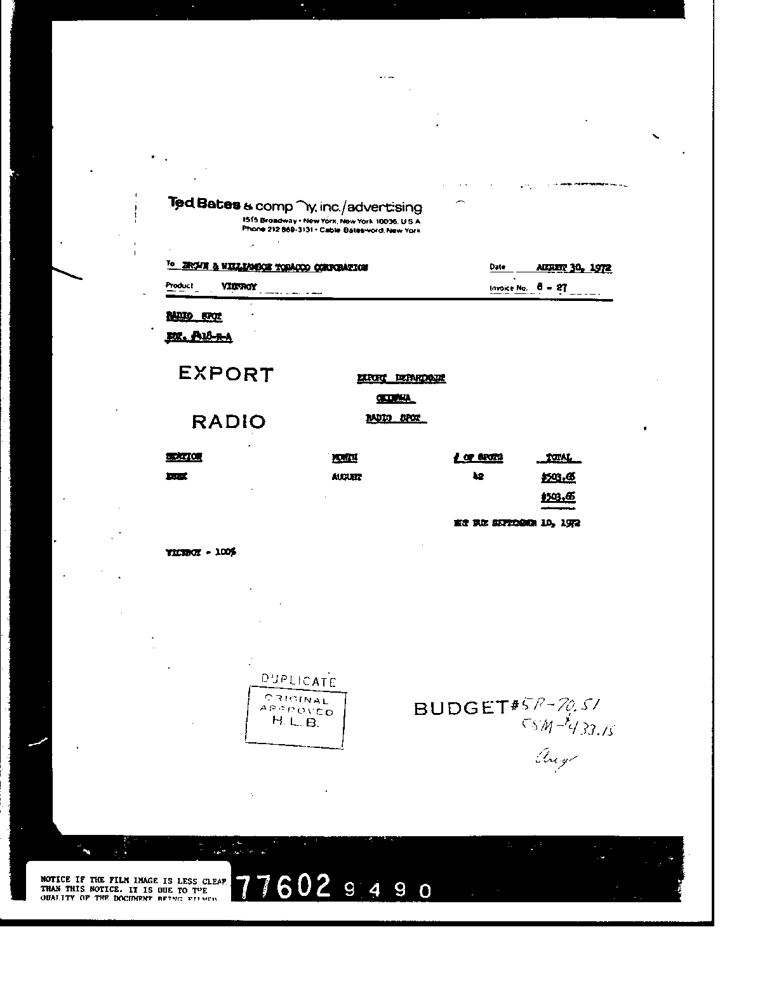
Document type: Invoice